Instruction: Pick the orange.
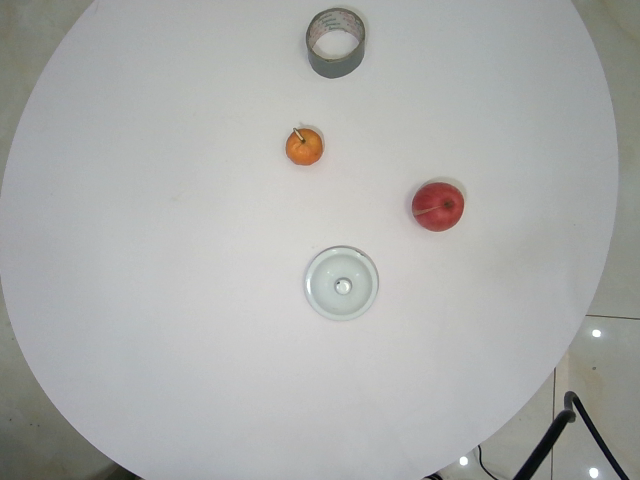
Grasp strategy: vertical